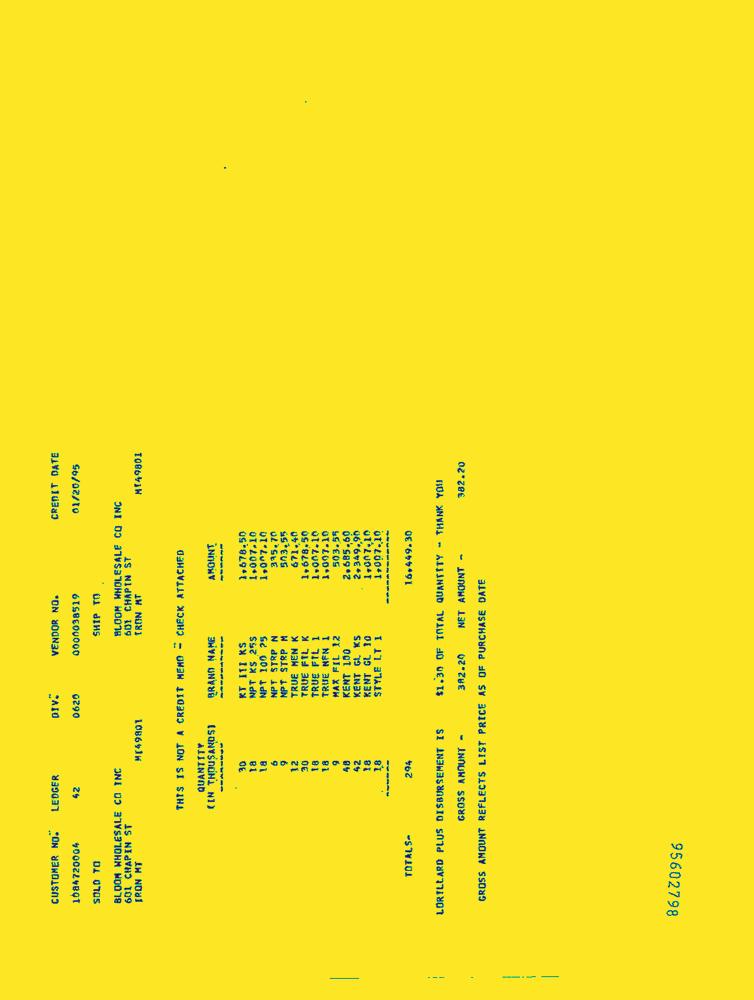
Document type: Invoice-Doc